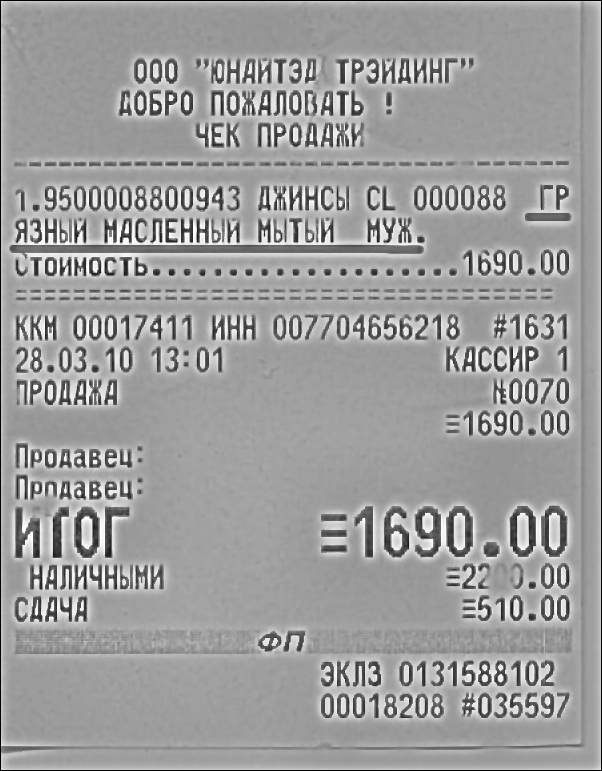
Продавец: ООО "ЮНАЙТЭД ТРЭЙДИНГ"
ИНН: 007704656218
Дата: 28.03.10
Товары: ДЖИНСЫ CL 000088 ГР ЯЗНЫЙ МАСЛЕННЫЙ МЫТЫЙ НУЖ
Количество: 1.000
Цена: 1690.00
Сумма: 1690.00
Итого: 1690.00